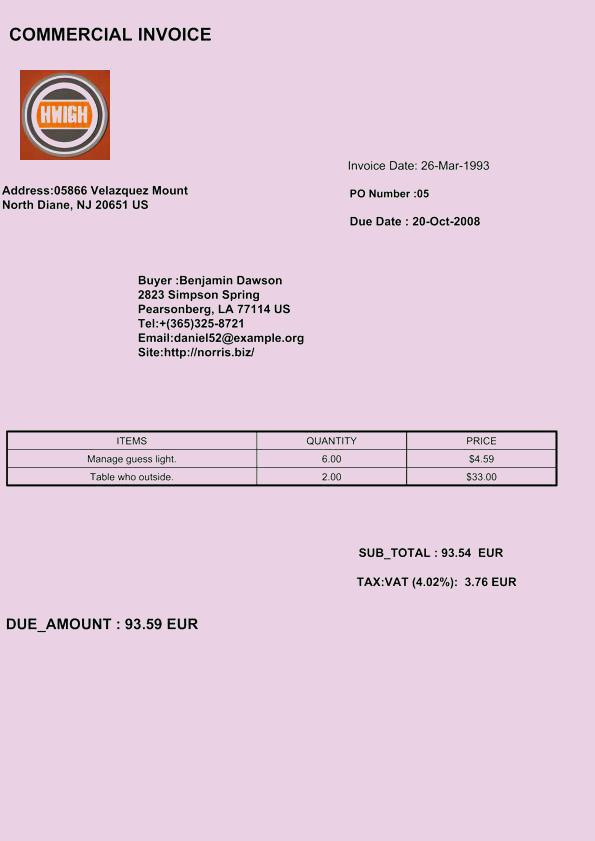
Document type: Invoice